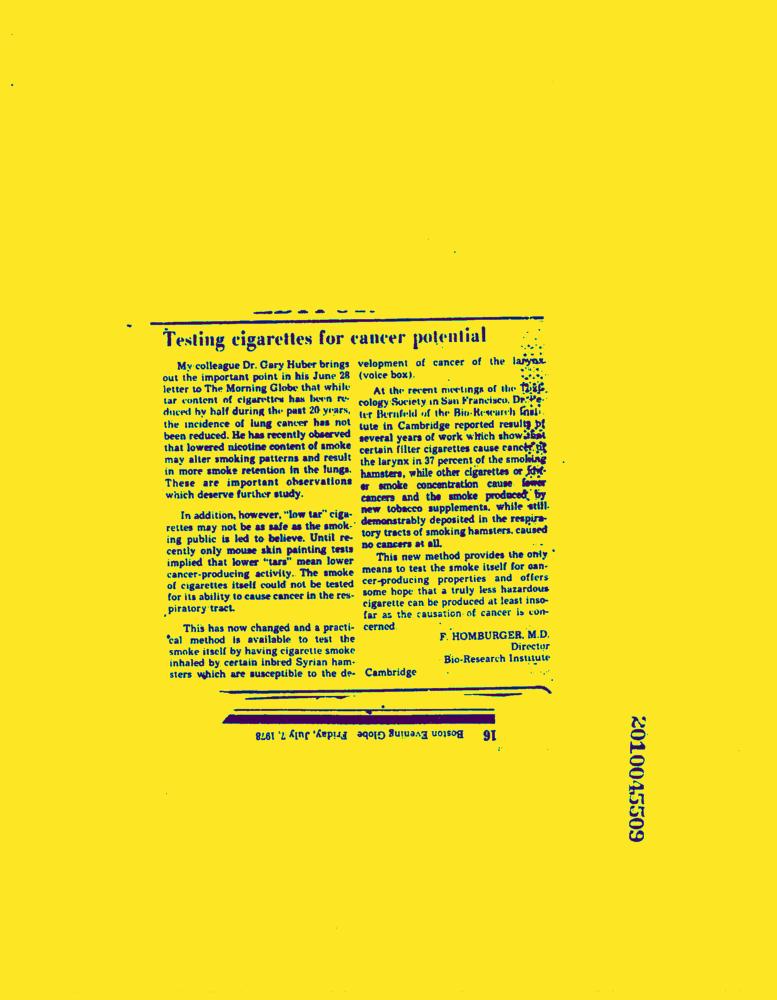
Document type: News-Article